Question: What is the potential diagnosis?
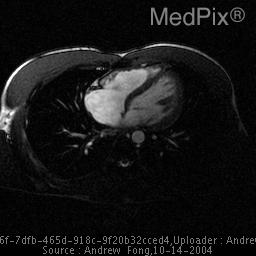
Answer: The possible diagnosis includes -Atrial Septal Defect.
-Patent foramen Ovale
-Endocardial cushion defect (no other shunt or defect is present).